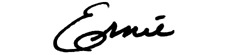
Signature of: ernie fletcher